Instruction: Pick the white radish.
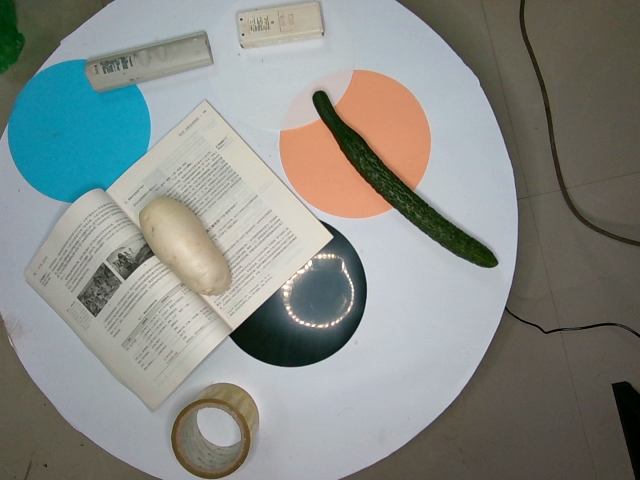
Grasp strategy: vertical